Question: What is the suspected problem?
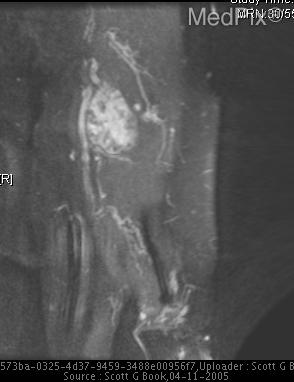
Answer: The findings suggest An intramuscular lesion is seen in the medial head of the triceps with intermediate signal intensity with slightly higher than muscle signal on T1 sequences with very high signal on T2 sequences with central areas of low signal consistent with flow voids. Post gadolinium sequences demonstrate serpentine vascular pattern. Images of the shoulder demonstate a similar lesion in the subcutaneous fat over the rotator cuff.. Highly enhancing lesion with serpentine areas.. The patient might have a history of 43 year old woman with nontender left upper arm mass, present for >3 years..